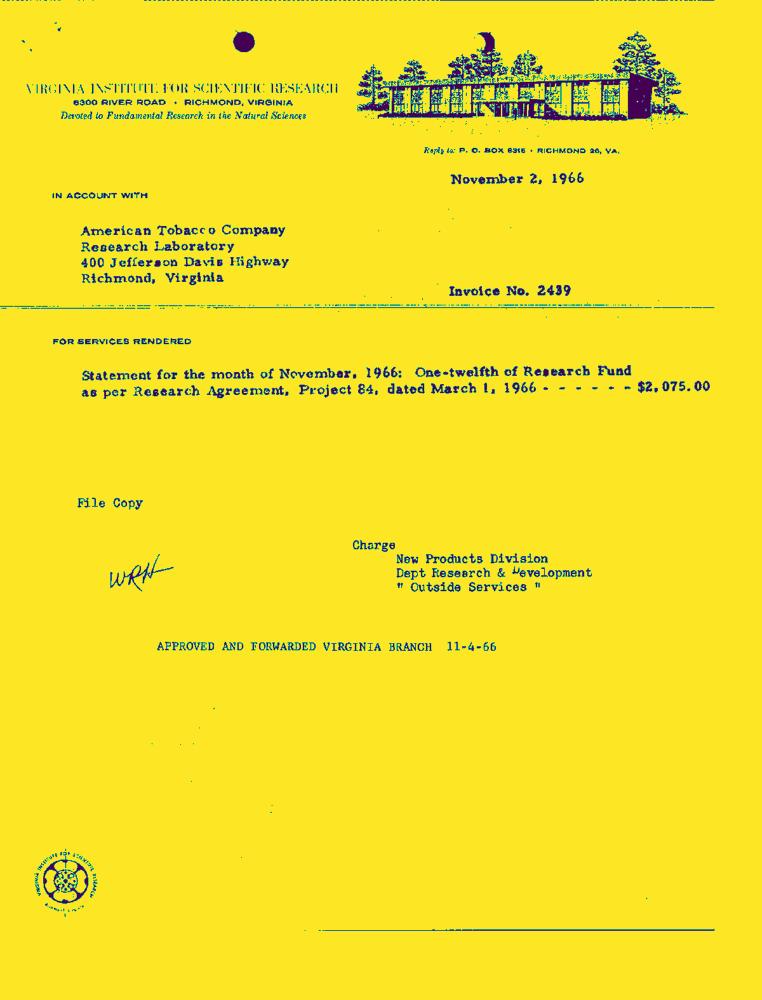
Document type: Invoice-Doc